Question: Talk about the condition:
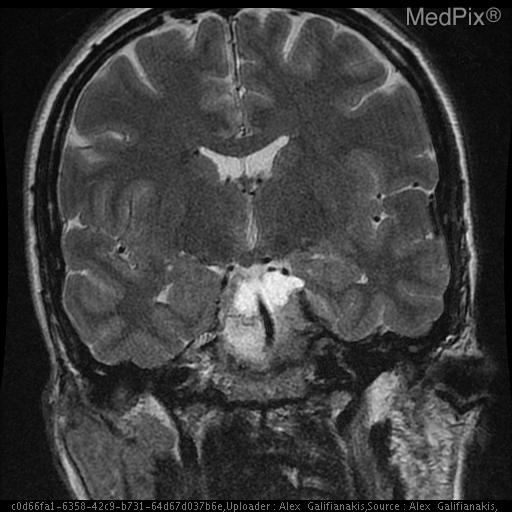
Answer: The disease is discussed as: Meningiomas are the most common extra-axial  tumor and the most common non-glial intracranial tumor.  They are normally solid, well-marginated benign lesions originating from the meninges accounting for 15- 20% of adult brain tumors.  The most common locations include the bilateral convexities, parasagittal regions, parafalcine, sphenoid wing, olfactory groove, and suprasellar region.  The typical appearance of a meningioma is a homogeneous solid tumor.  Nonenhanced computed tomography demonstrates a homogeneous mass that is isodense to intracranial parenchyma. Contrast enhanced scans demonstrate diffusely homogeneous enhancement. MRI is typically isointense to relatively hypointense on T1 weighted images. T2 weighted images generally demonstrate slightly increased signal intensity in relationship to the contiguous gray matter. Gadolinium enhanced MR images demonstrate intense uniform enhancement.  Although meningiomas are histologically benign, they may invade surrounding structures including the dura and bony structures.  On rare occasions, the meningioma may completely penetrate the calvarium to invade the scalp. Meningiomas may occasionally present atypical imaging features such as those seen in cystic, lipoblastic, or angioblastic meningiomas.  Peritumoral edema and ring enhancement may also be seen.